Retrieve the amount in words, amount in figures, name of the payee, date on the cheque, and the bank name from the image.
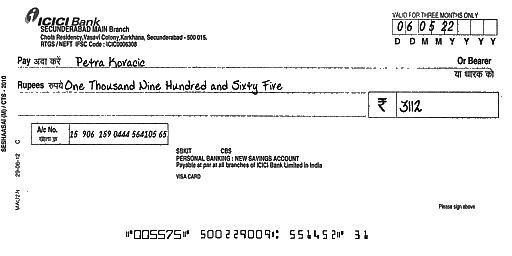
amt_in_words: One Thousand Nine Hundred and Sixty Five
amt_in_figures: 3112
payee_name: Petra Kovacic
bank_name: ICICI Bank
cheque_date: 06/05/22